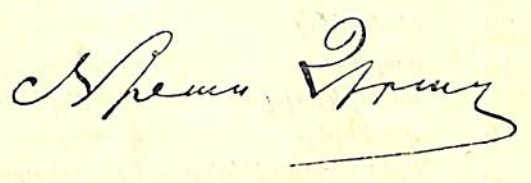
Signature of: minas cheraz